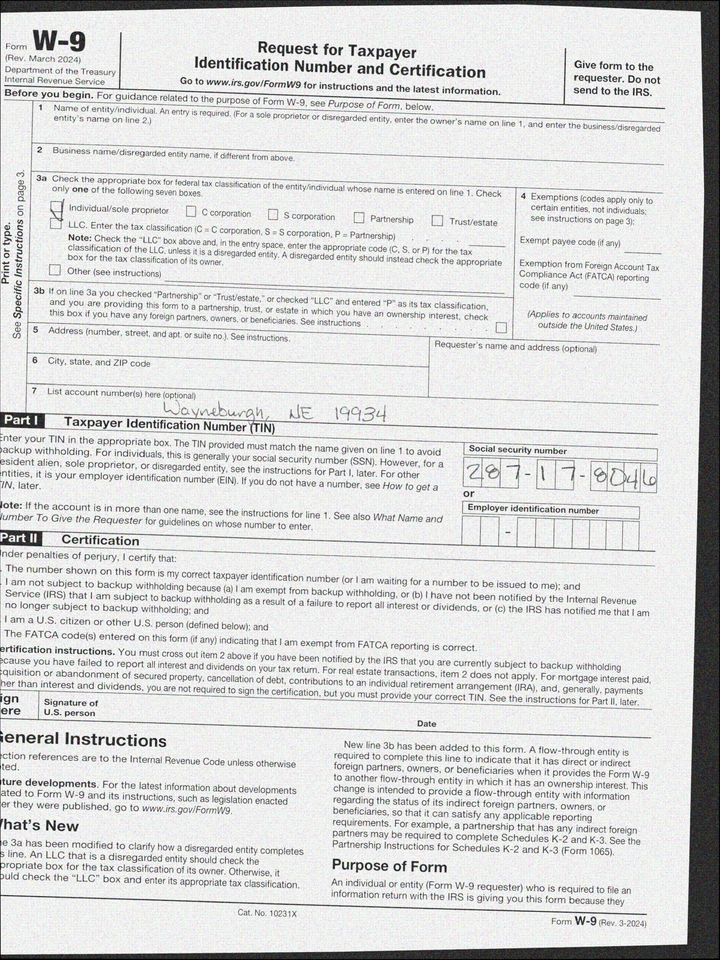
adr2: Wayneburgh, NE 19934
cbx: yes
ssn: 287178046